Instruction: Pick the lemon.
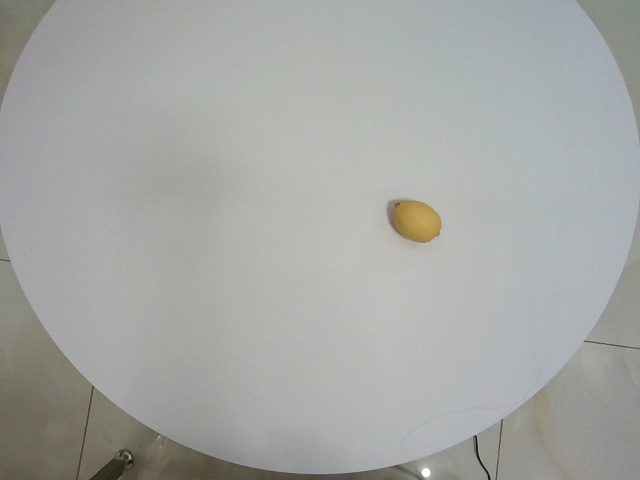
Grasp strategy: vertical